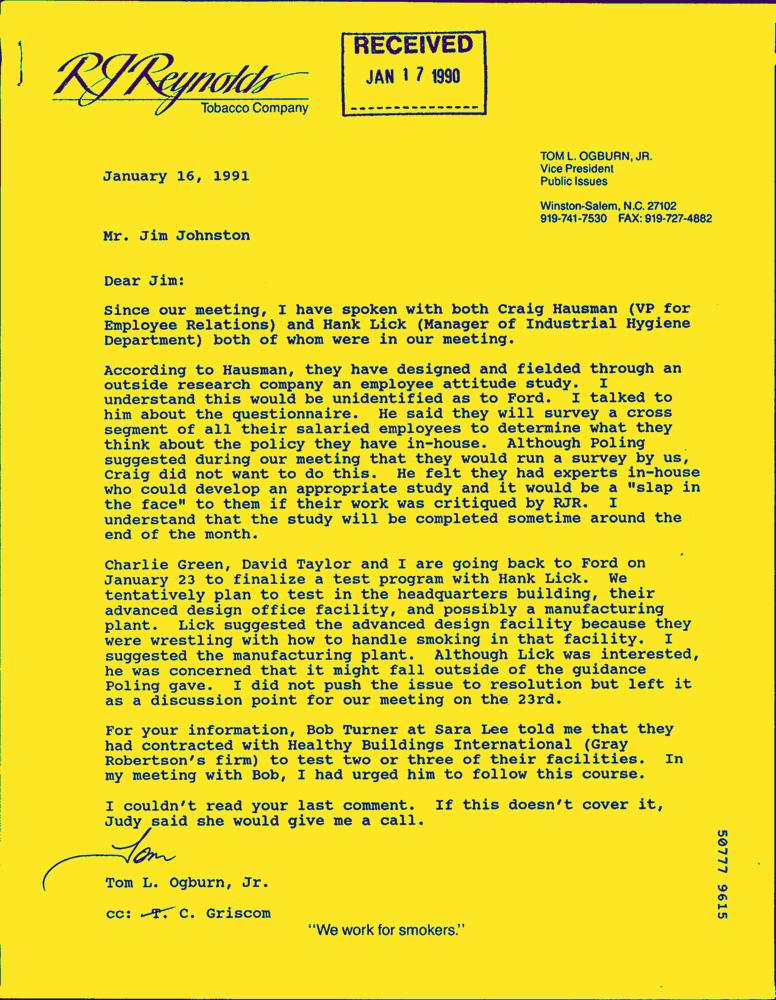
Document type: Letter-Doc